Question: What is the main concern?
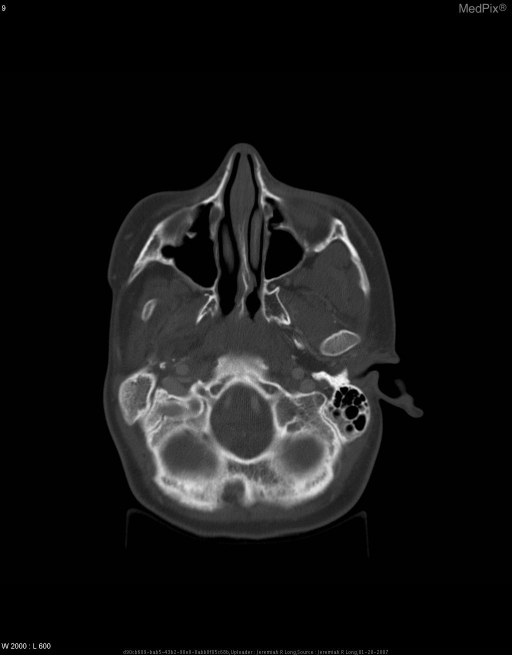
Answer: The findings suggest Contrast enhanced axial CT images of the neck demonstrate agenesis of the right pinna, external auditory canal and middle ear.  The right inner ear appears intact with slight increased sclerosis about its osseous components.  The right mastoid air cells are essentially absent.

The right zygomatic arch is hypoplastic and the right mandibular ramus and condyle are markedly hypoplastic and malformed.

The right mandible does not articulate at the TMJ.  The globes appear symmetric bilaterally.. Contrast enhanced axial CT images of the neck demonstrate agenesis of the right pinna, external auditory canal and middle ear.  The right inner ear appears intact with slight increased sclerosis about its osseous components.  The right mastoid air cells are essentially absent.

The right zygomatic arch is hypoplastic and the right mandibular ramus and condyle are markedly hypoplastic and malformed.  The right mandible does not articulate at the TMJ.  The globes appear symmetric bilaterally.. The patient might have a history of 14 year old boy with a known syndrome presents with right mandibular pain..